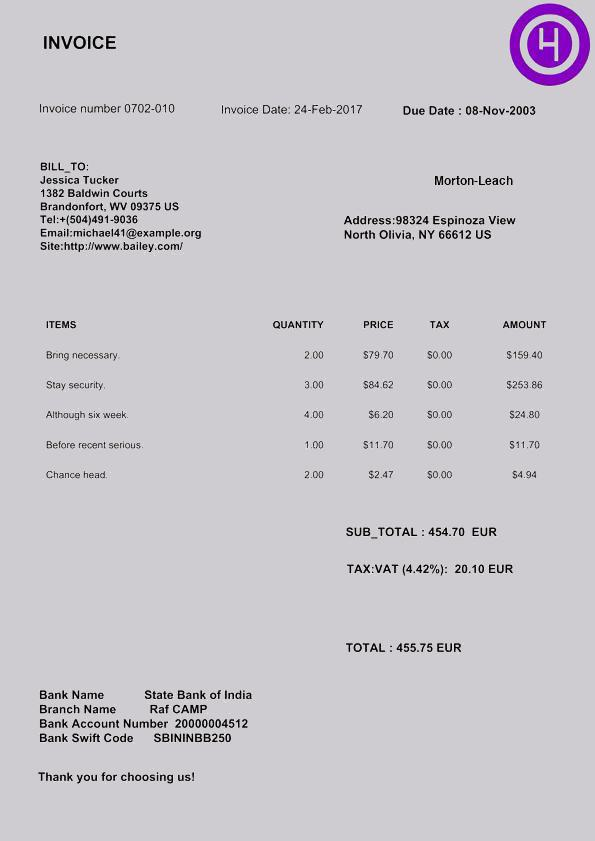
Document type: Invoice